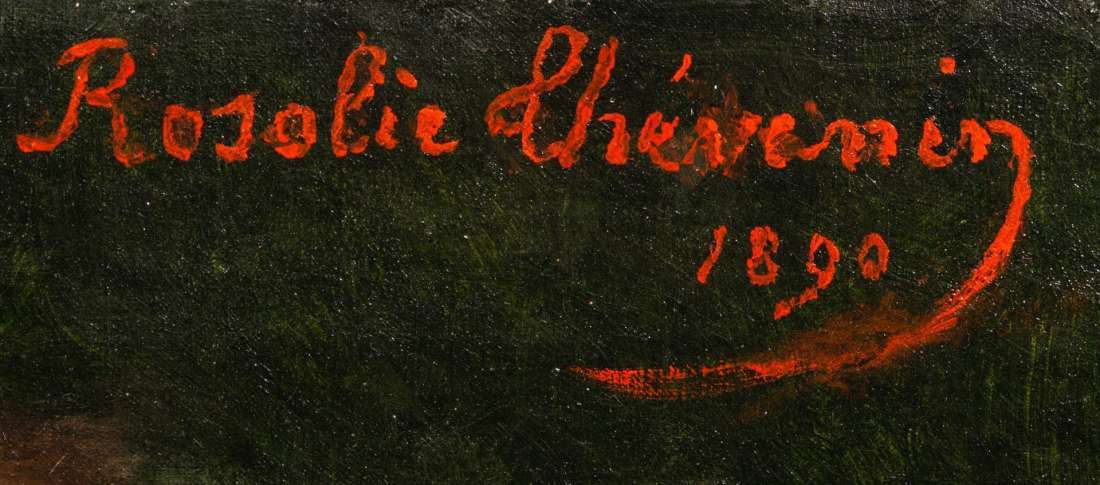
Signature of: marie anne rosalie thévenin